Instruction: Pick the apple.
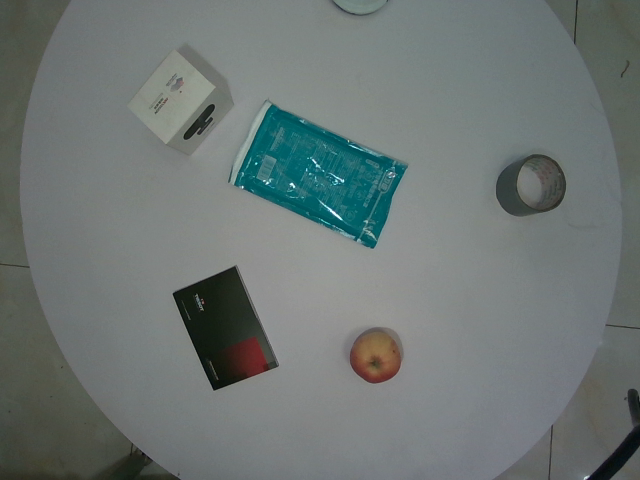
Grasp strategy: vertical